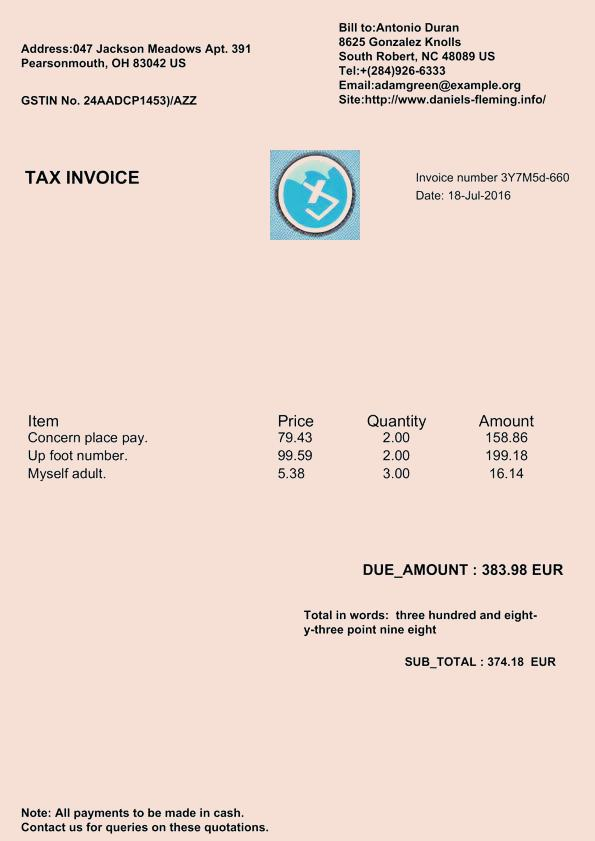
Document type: Invoice